Question: What is the appraised value of the property as recorded in the document?
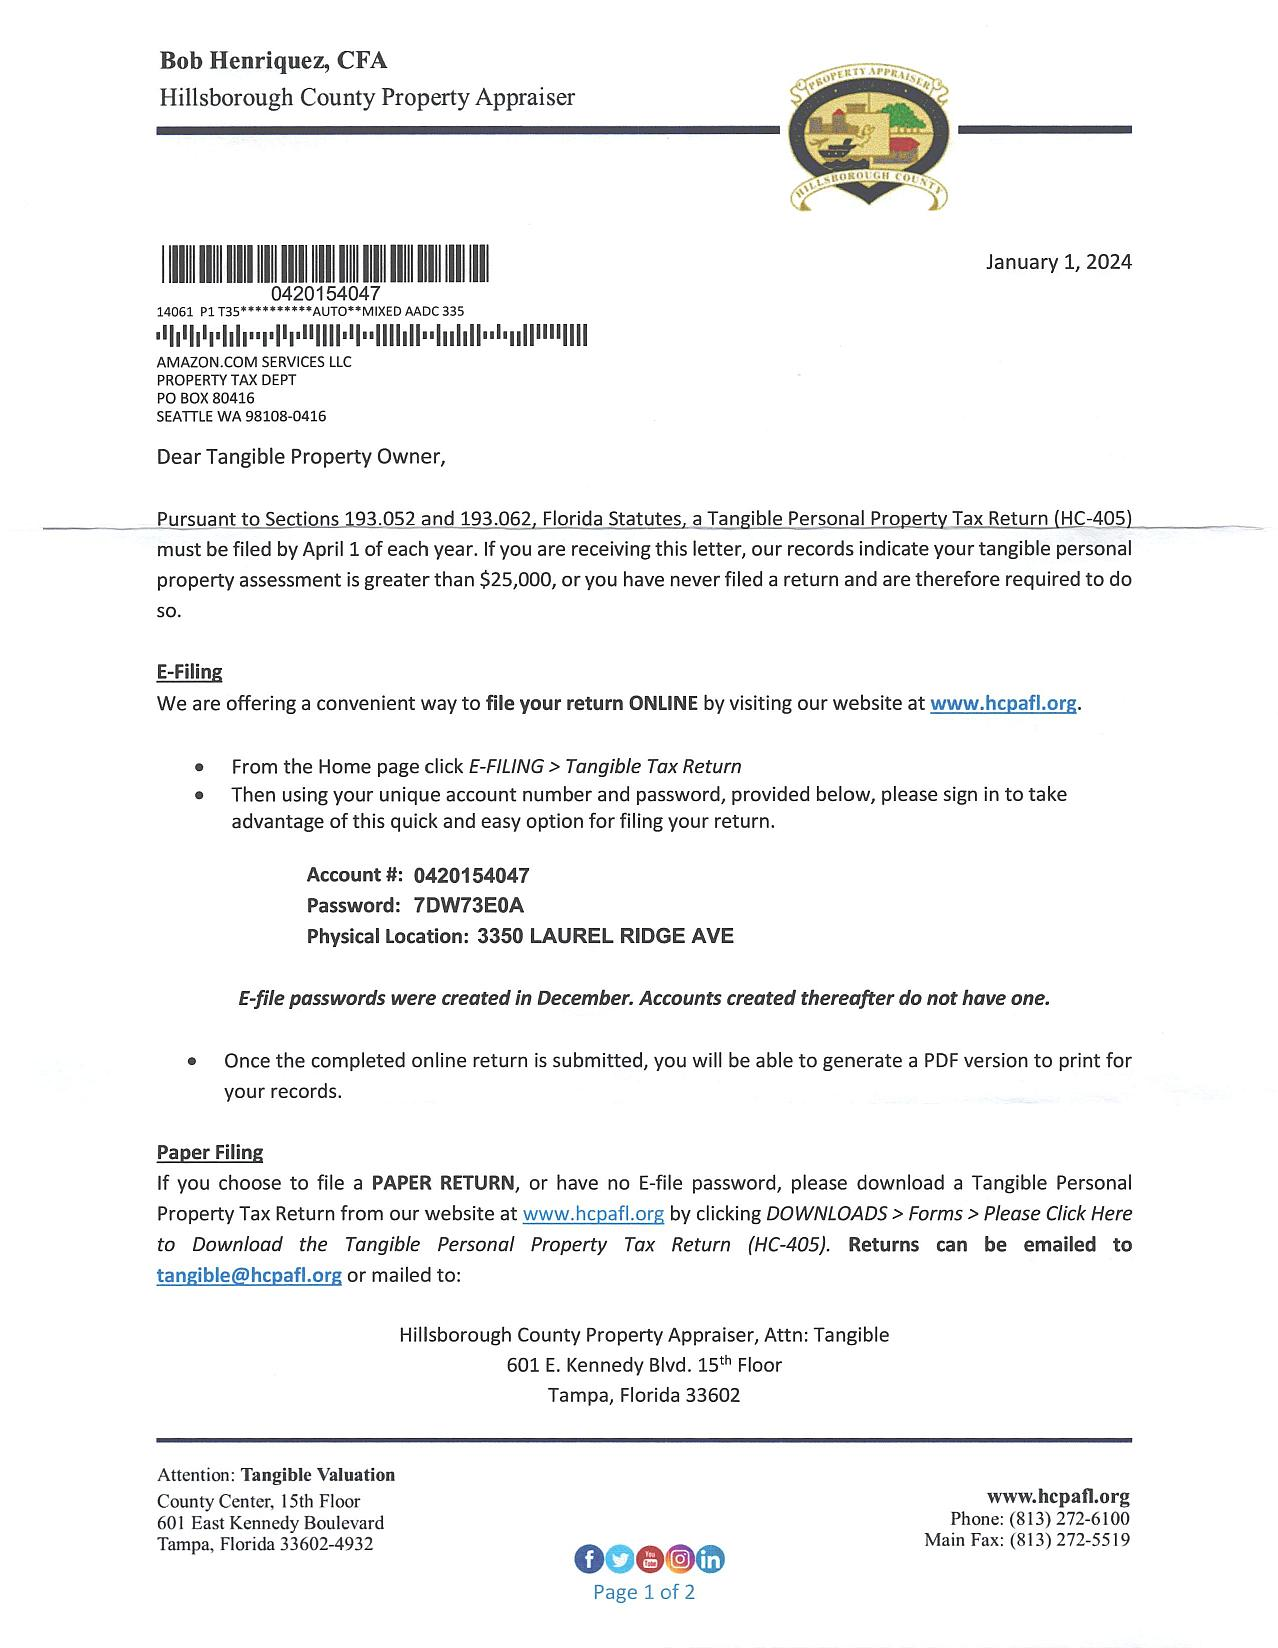
Answer: "greater than $25,000"